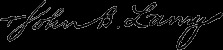
Signature of: jean baptiste lamy